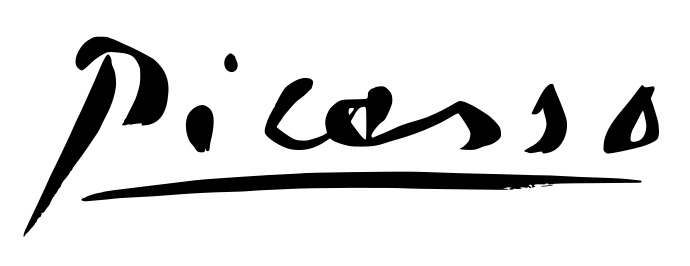
Signature of: pablo picasso